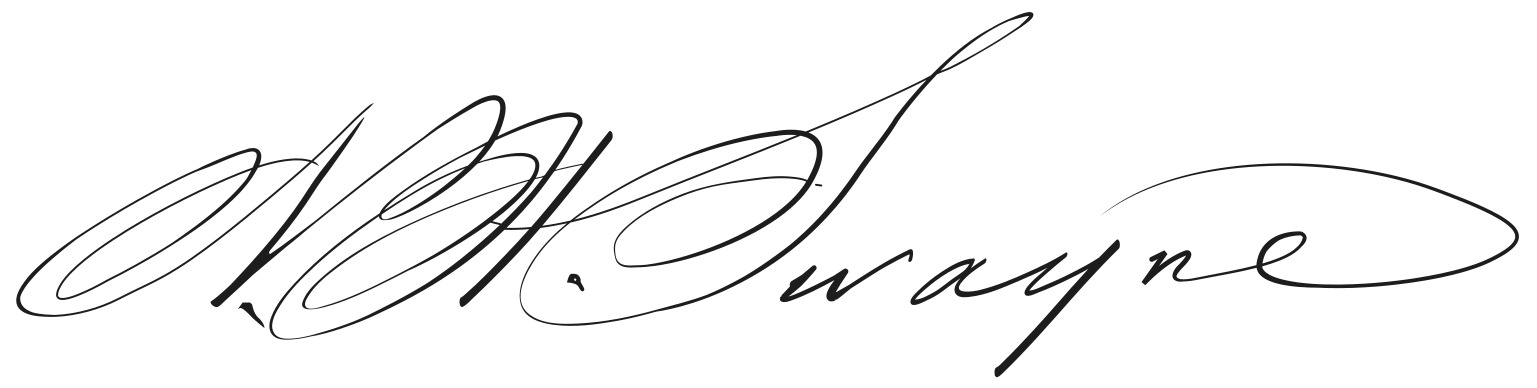
Signature of: noah haynes swayne